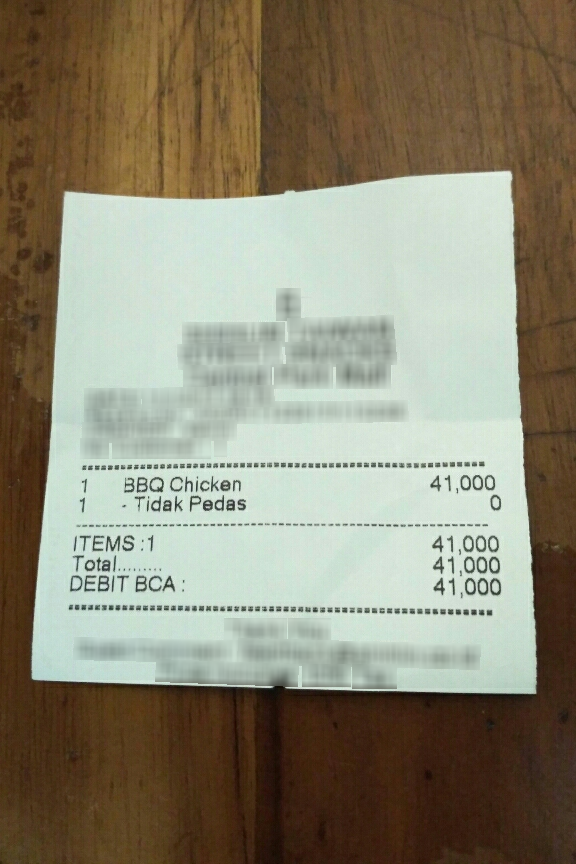
Receipt information:
total: 41,000
line_items: item_name: BBQ Chicken
item_value: 41,000
item_quantity: 1